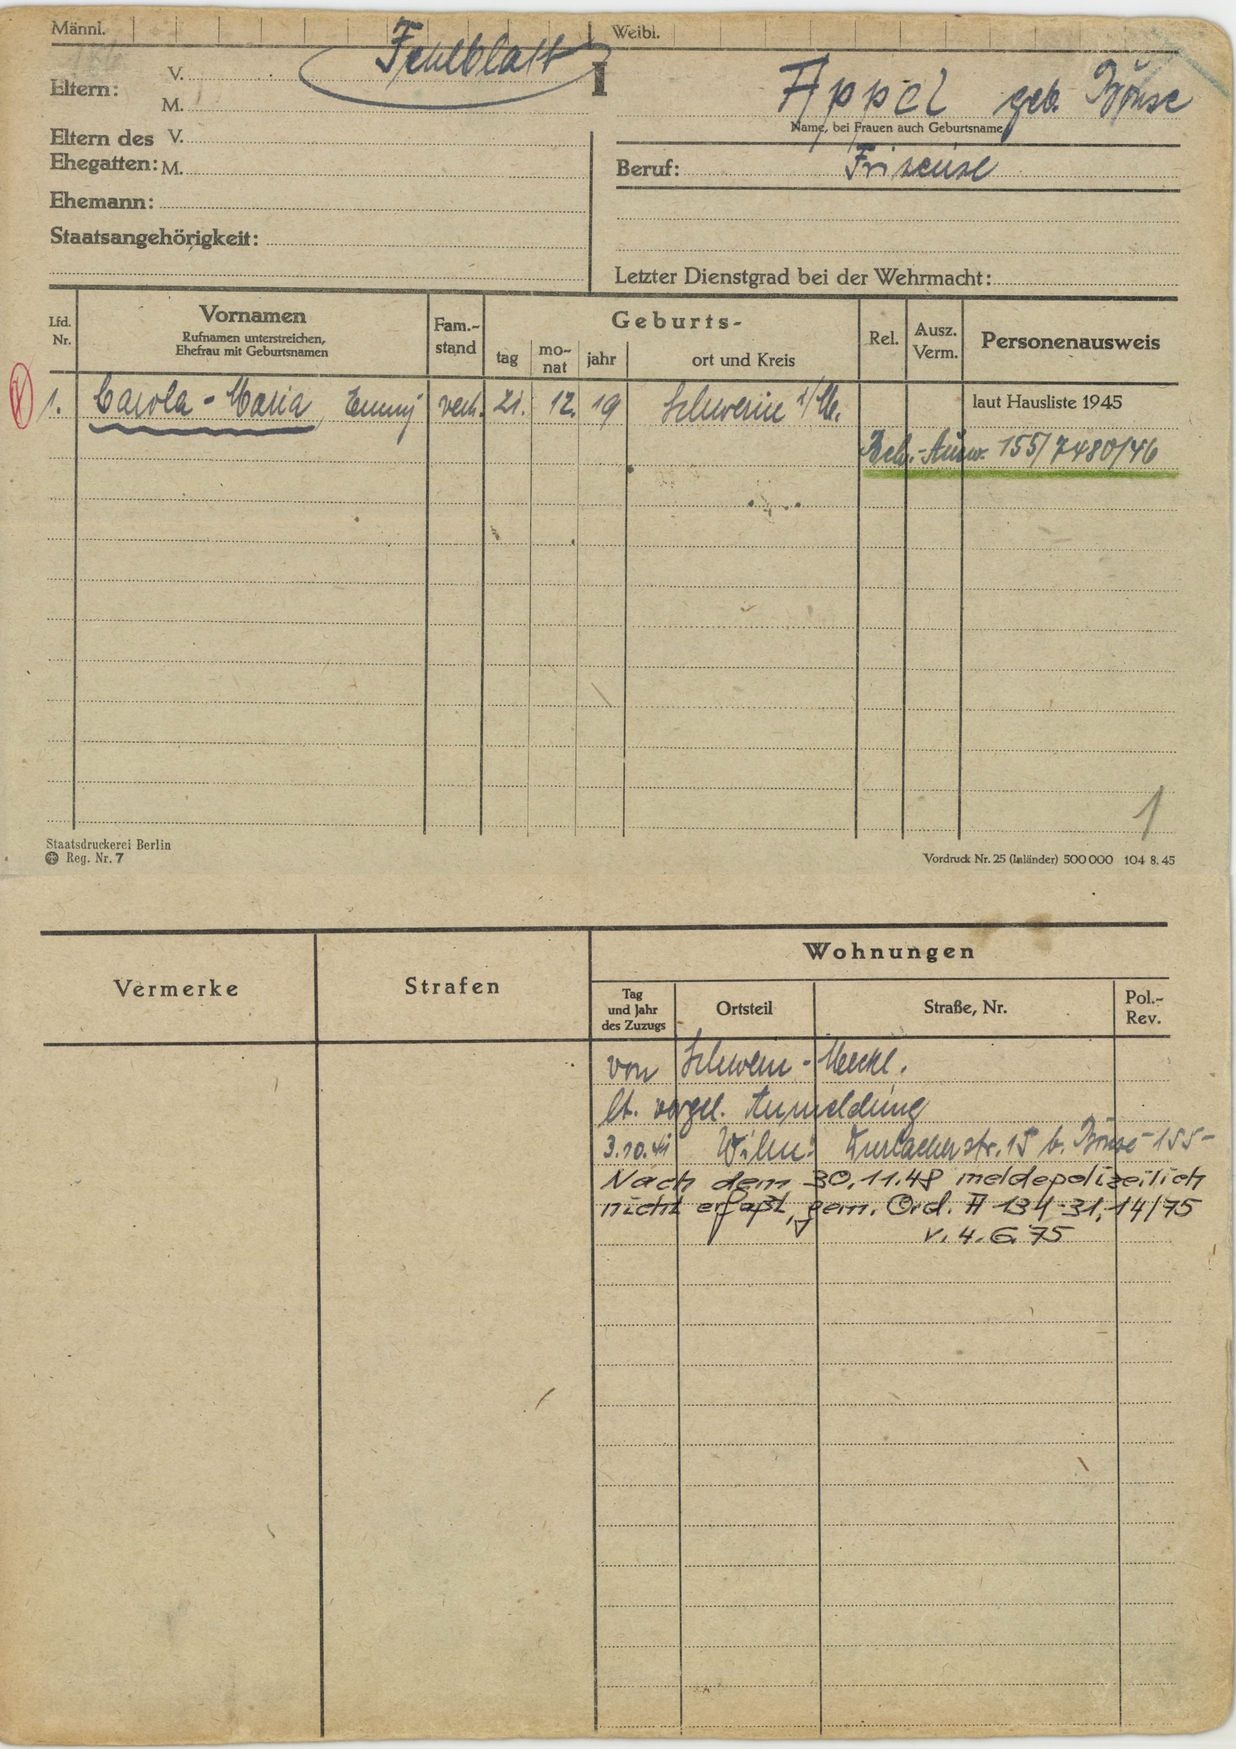
Appel geb. Bause